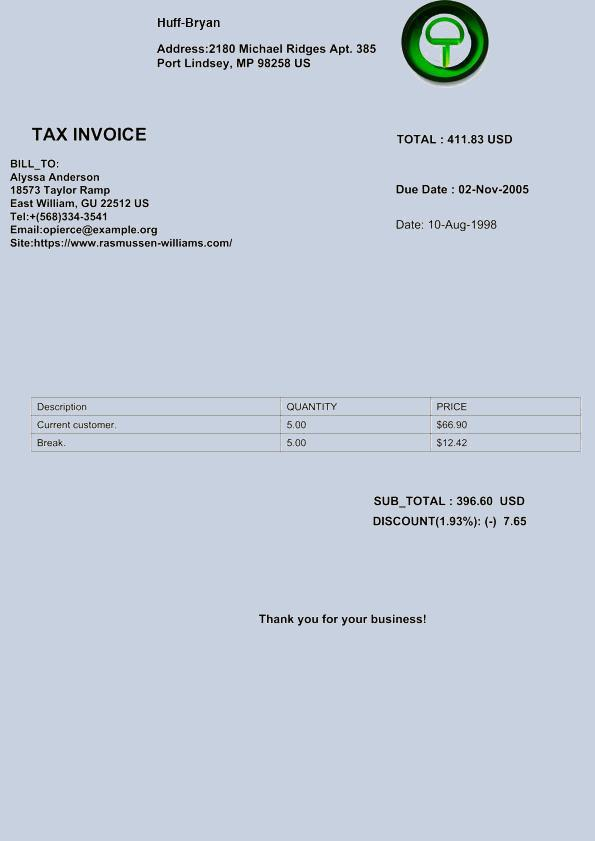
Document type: Invoice